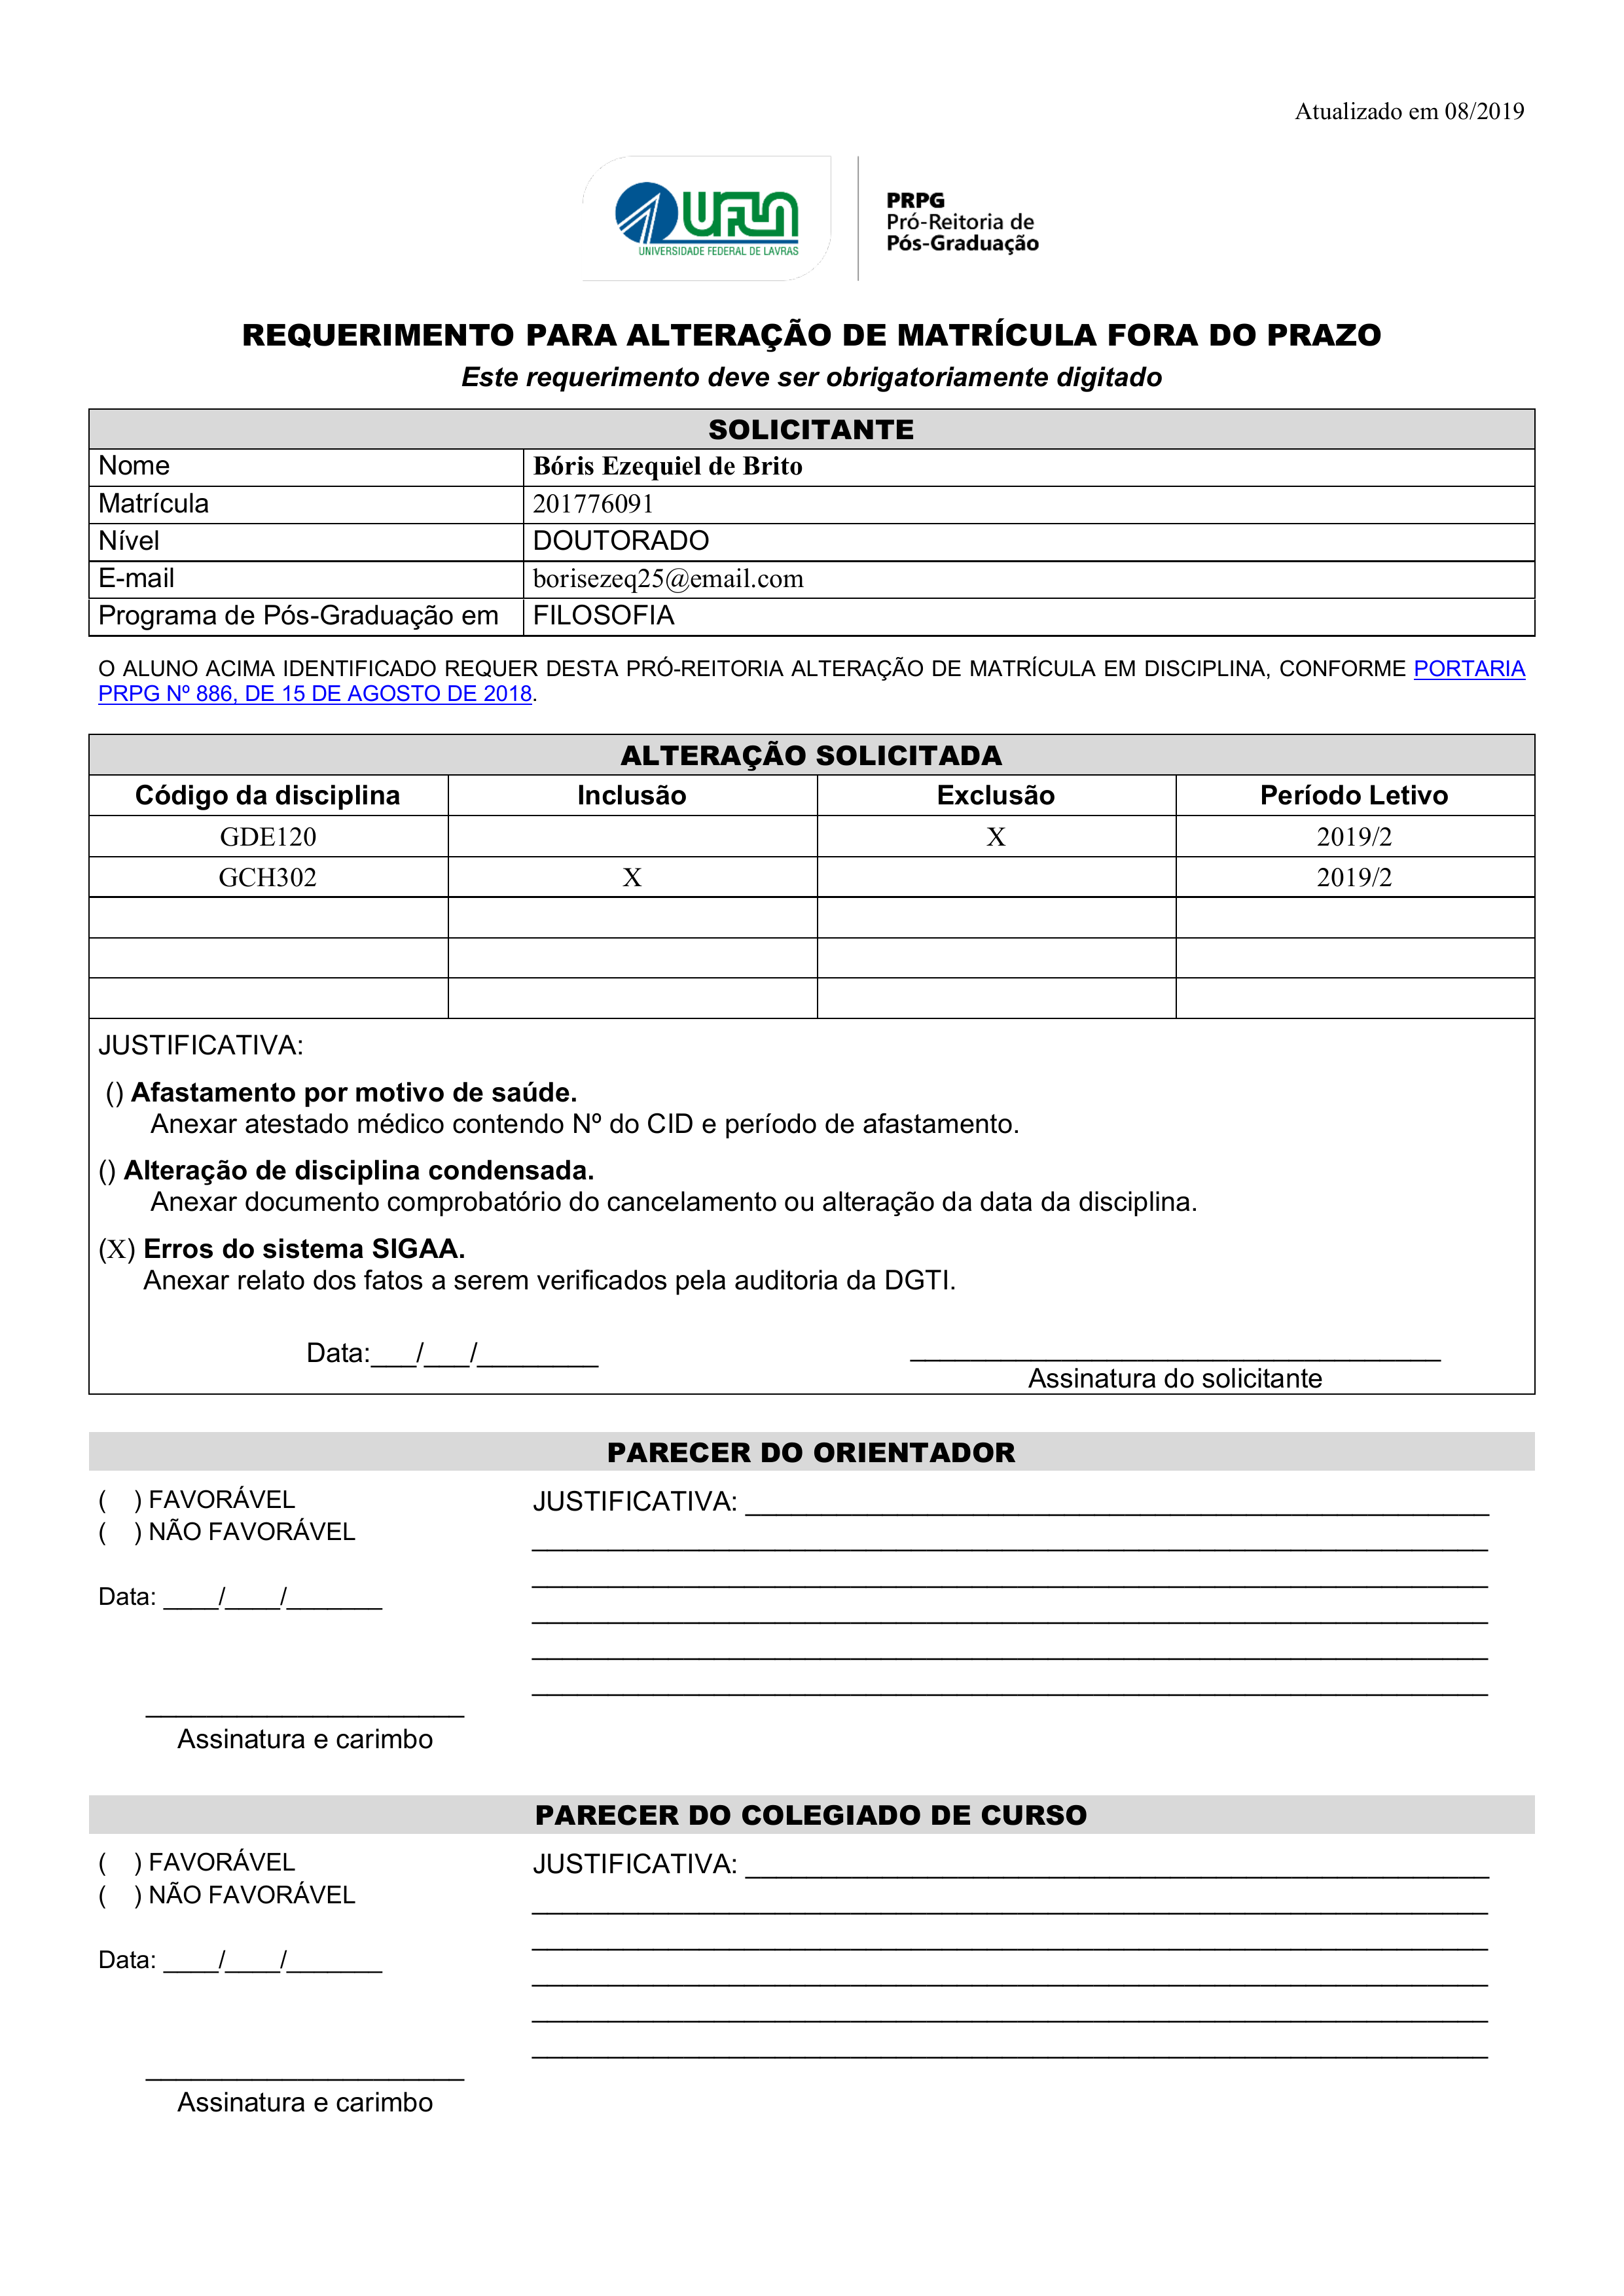
Atualizado em 08/2019
UFLA
PRPG
Pró-Reitoria de Pós-Graduação
UNIVERSIDADE FEDERAL DE LAVRAS
REQUERIMENTO PARA ALTERAÇÃO DE MATRÍCULA FORA DO PRAZO
Este requerimento deve ser obrigatoriamente digitado
SOLICITANTE
Nome
Bóris Ezequiel de Brito
Matrícula
201776091
Nível
DOUTORADO
E-mail
borisezeq25@email.com
Programa de Pós-Graduação em
FILOSOFIA
O ALUNO ACIMA IDENTIFICADO REQUER DESTA PRÓ-REITORIA ALTERAÇÃO DE MATRÍCULA EM DISCIPLINA, CONFORME PORTARIA PRPG Nº 886, DE 15 DE AGOSTO DE 2018.
ALTERAÇÃO SOLICITADA
Código da disciplina
GDE120
GCH302
Inclusão
X
Exclusão
X
Período Letivo
2019/2
2019/2
JUSTIFICATIVA:
() Afastamento por motivo de saúde.
() Alteração de disciplina condensada.
Erros do sistema SIGAA.
(X)
Anexar atestado médico contendo Nº do CID e período de afastamento.
Anexar documento comprobatório do cancelamento ou alteração da data da disciplina.
Anexar relato dos fatos a serem verificados pela auditoria da DGTI.
Data:
Assinatura do solicitante
PARECER DO ORIENTADOR
() FAVORÁVEL
JUSTIFICATIVA:
() NÃO FAVORÁVEL
Data:
Assinatura e carimbo
PARECER DO COLEGIADO DE CURSO
() FAVORAVEL
JUSTIFICATIVA:
() NÃO FAVORÁVEL
Data:
Assinatura e carimbo